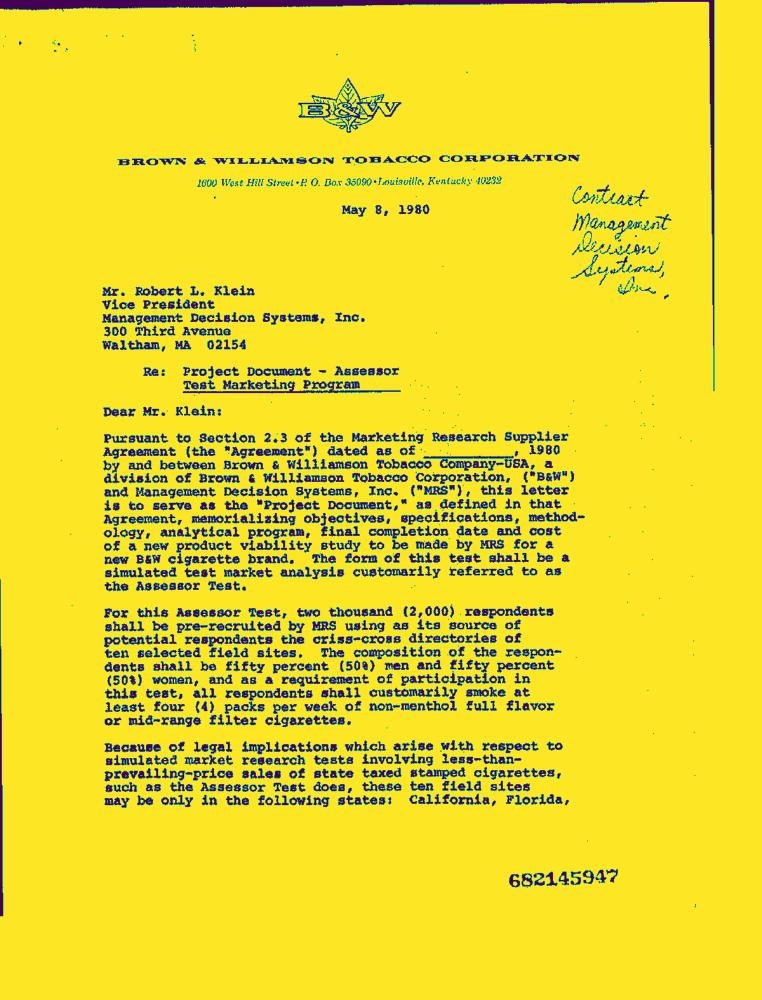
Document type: Letter-Doc